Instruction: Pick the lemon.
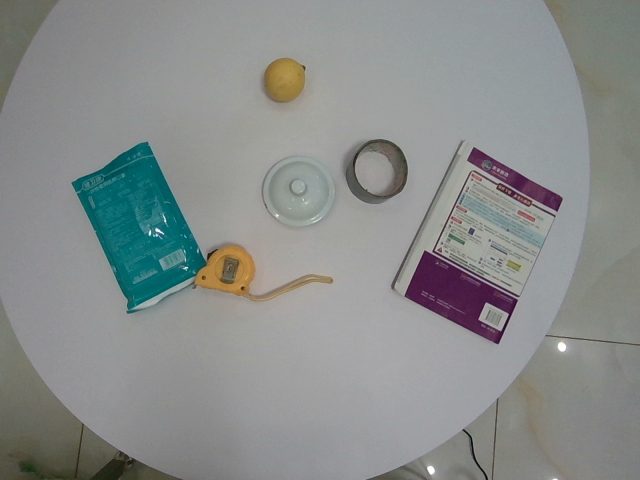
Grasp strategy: vertical